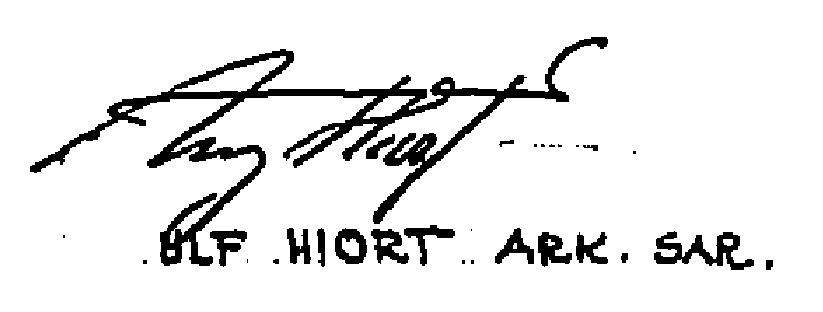
Signature of: ulf hiort